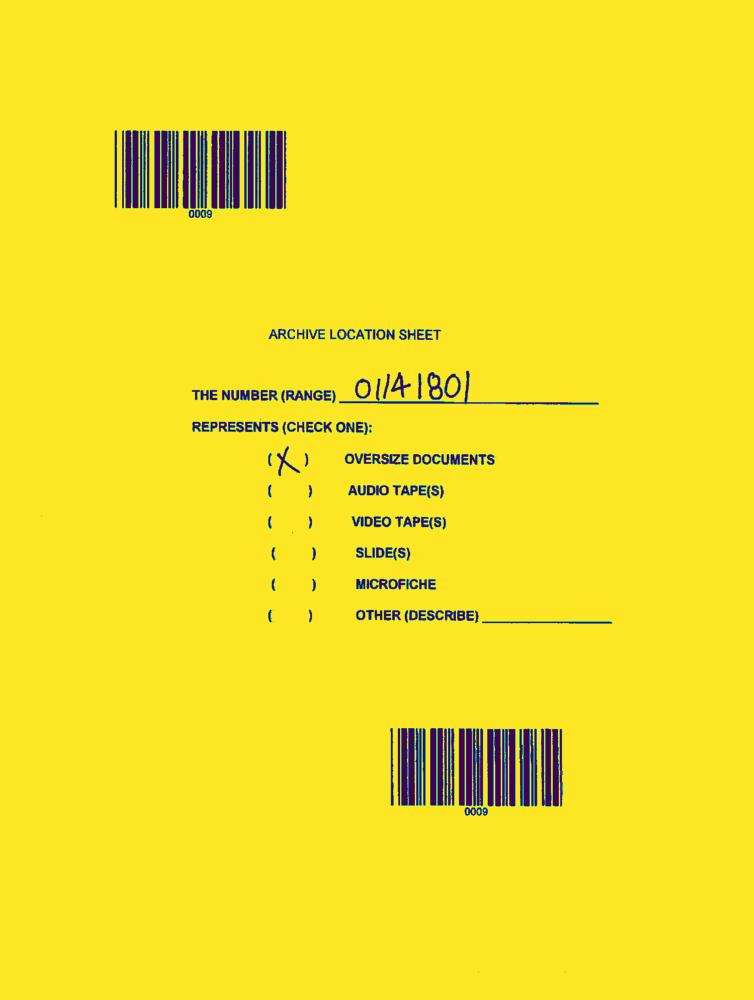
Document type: News-Article